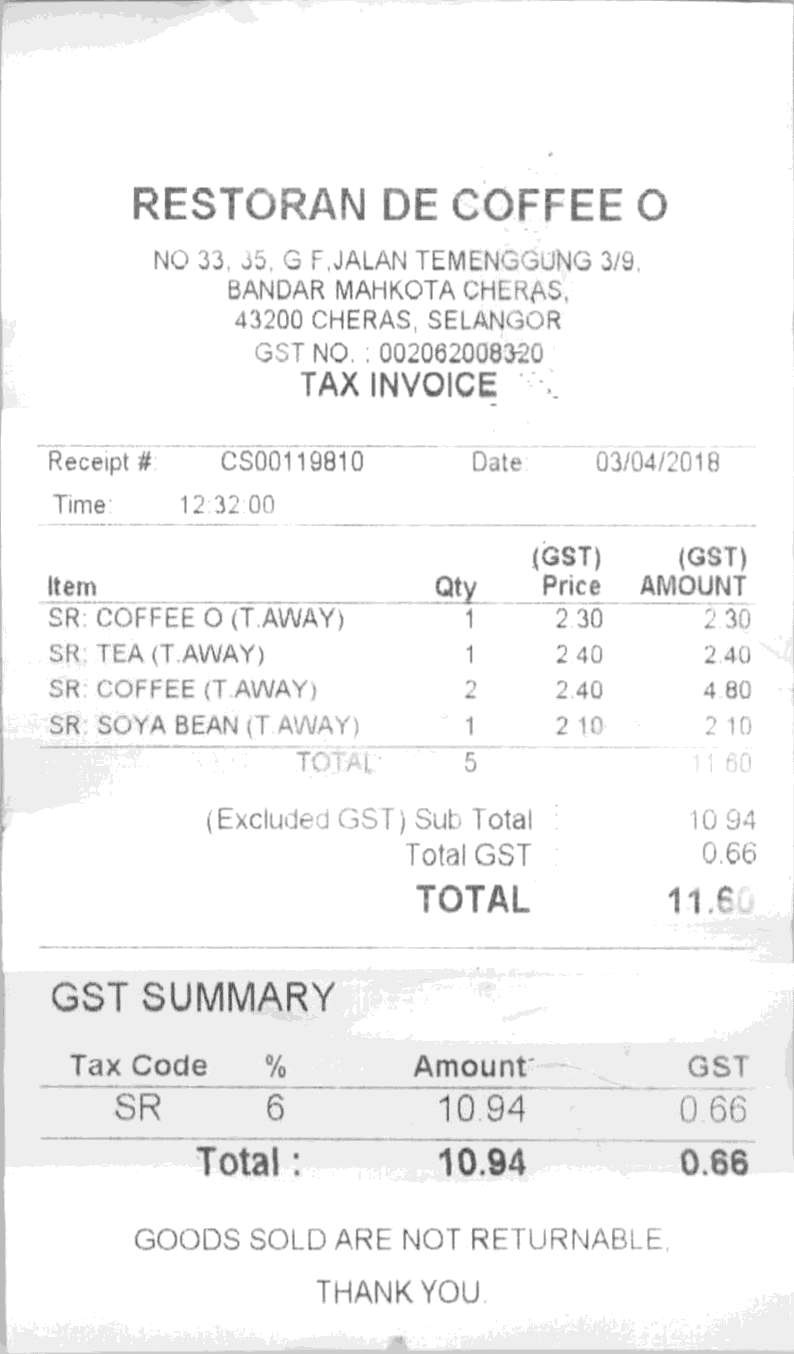
RESTORAN DE COFFEE O
NO 33, 35, G F,JALAN TEMENGGUNG 3/9,
BANDAR MAHKOTA CHERAS,
43200 CHERAS, SELANGOR
GST NO. : 002062008320
TAX INVOICE
RECEIPT #
CS00119810
DATE
03/04/2018
TIME :
12:32:00
(GST)
(GST)
ITEM
QTY
PRICE
AMOUNT
SR: COFFEE O (T.AWAY)
1
2.30
2.30
SR: TEA (T.AWAY)
1
2.40
2.40
SR: COFFEE (T.AWAY)
2
2.40
4.80
SR: SOYA BEAN (T AWAY)
1
2.10
2.10
TOTAL
5
11.60
(EXCLUDED GST) SUB TOTAL
10.94
TOTAL GST
0.66
TOTAL
11.60
GST SUMMARY
TAX CODE
%
AMOUNT
GST
SR
6
10.94
0.66
TOTAL :
10.94
0.66
GOODS SOLD ARE NOT RETURNABLE
THANK YOU